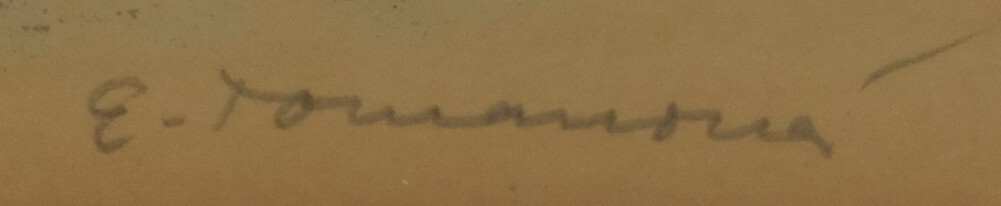
Signature of: emílie tomanová